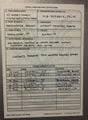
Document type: Invoice